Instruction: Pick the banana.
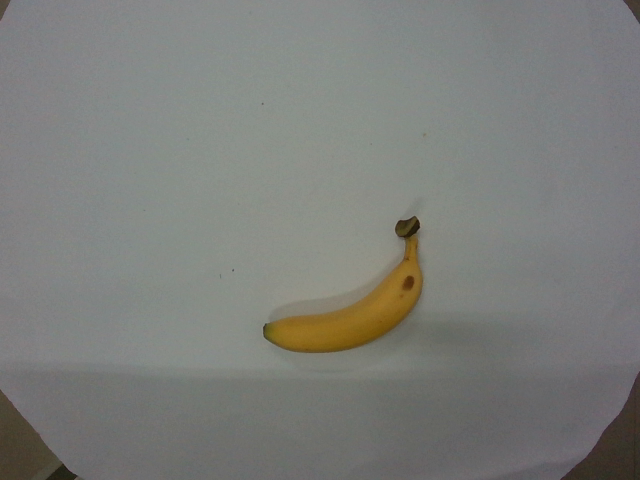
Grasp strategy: vertical